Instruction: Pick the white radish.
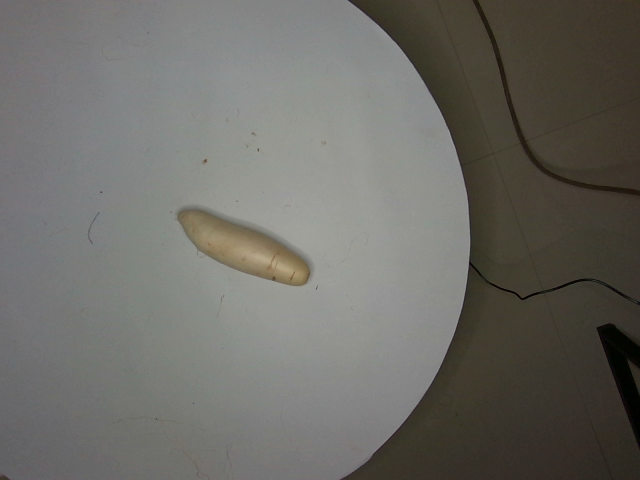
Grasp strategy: vertical